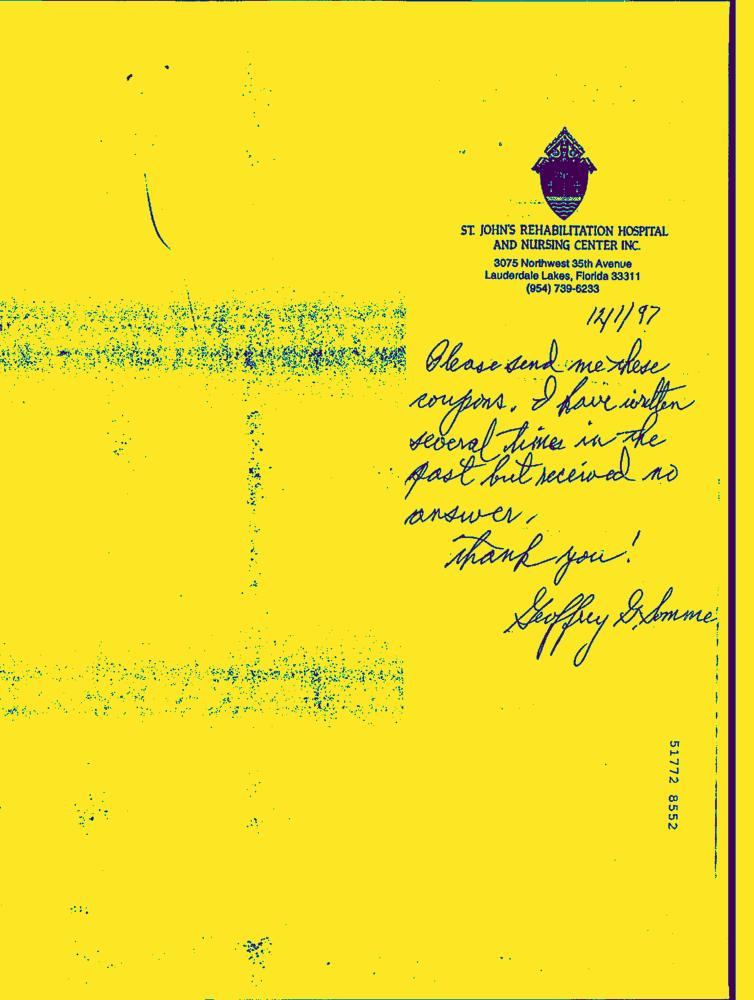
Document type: Hand-Written